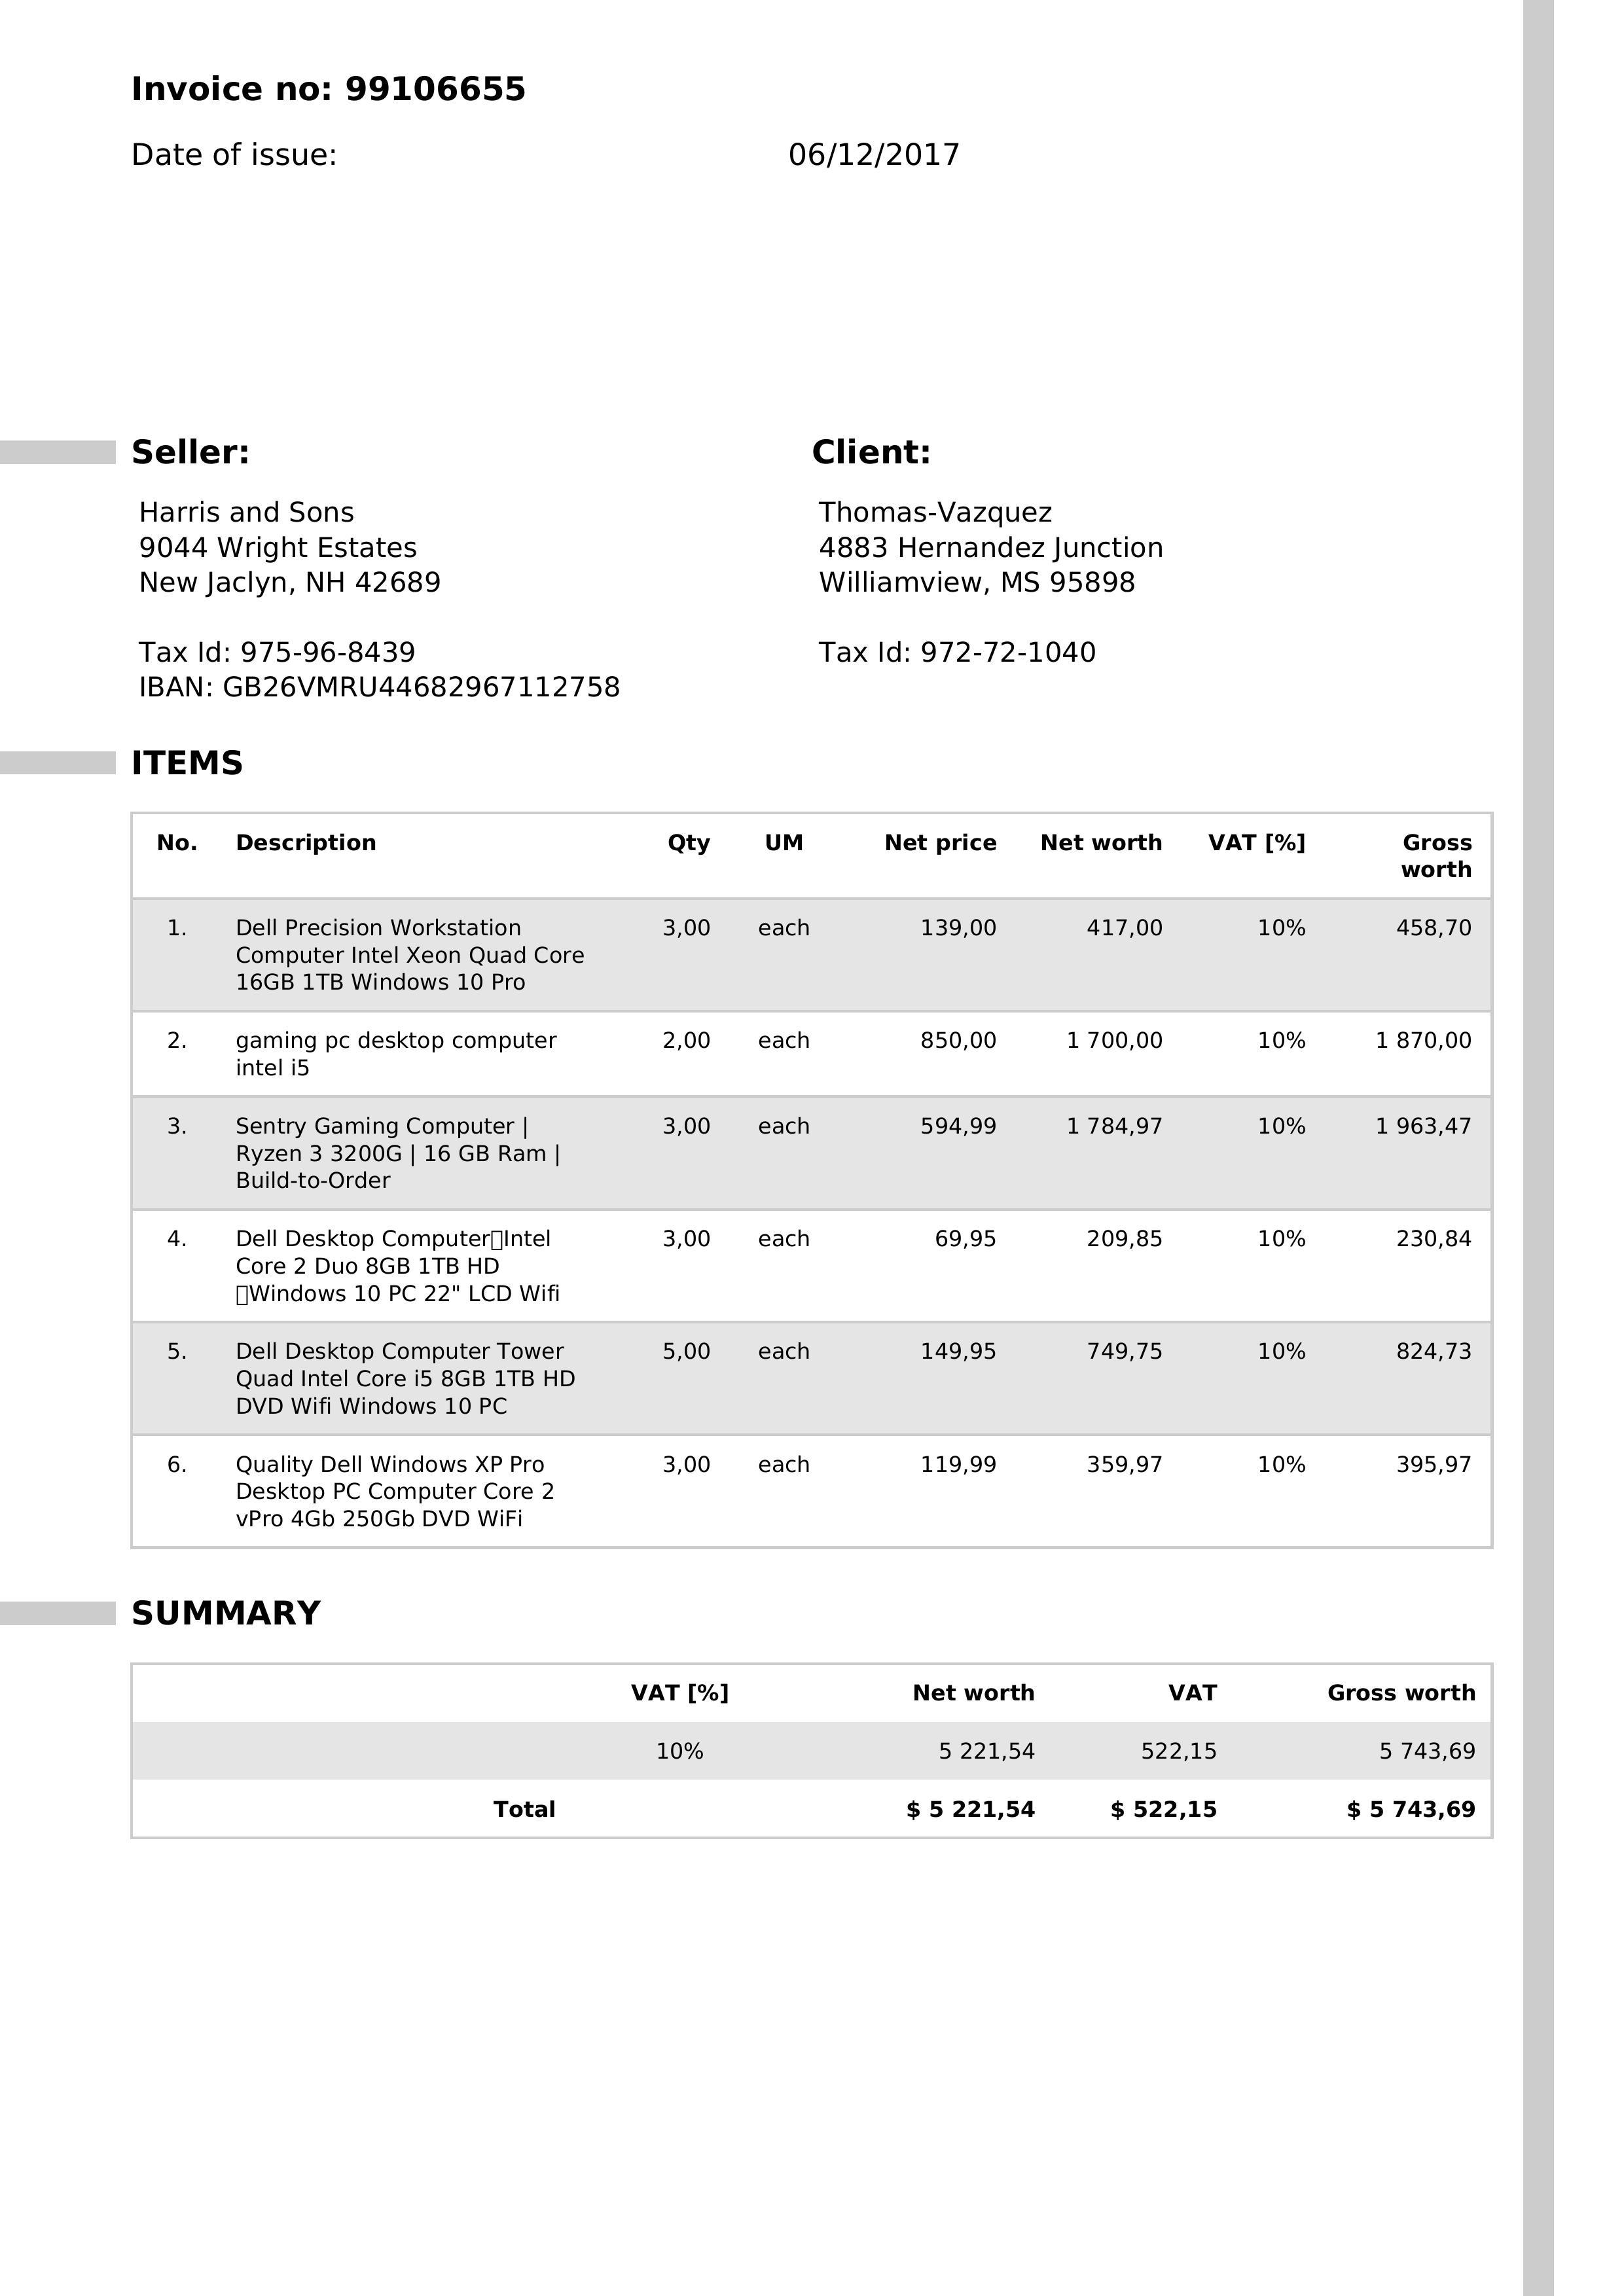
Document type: Invoice